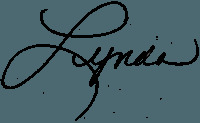
Signature of: lynda wilson